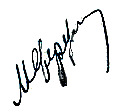
Signature of: moisei frumkin